Question: What is the address or location of the property listed in the document?
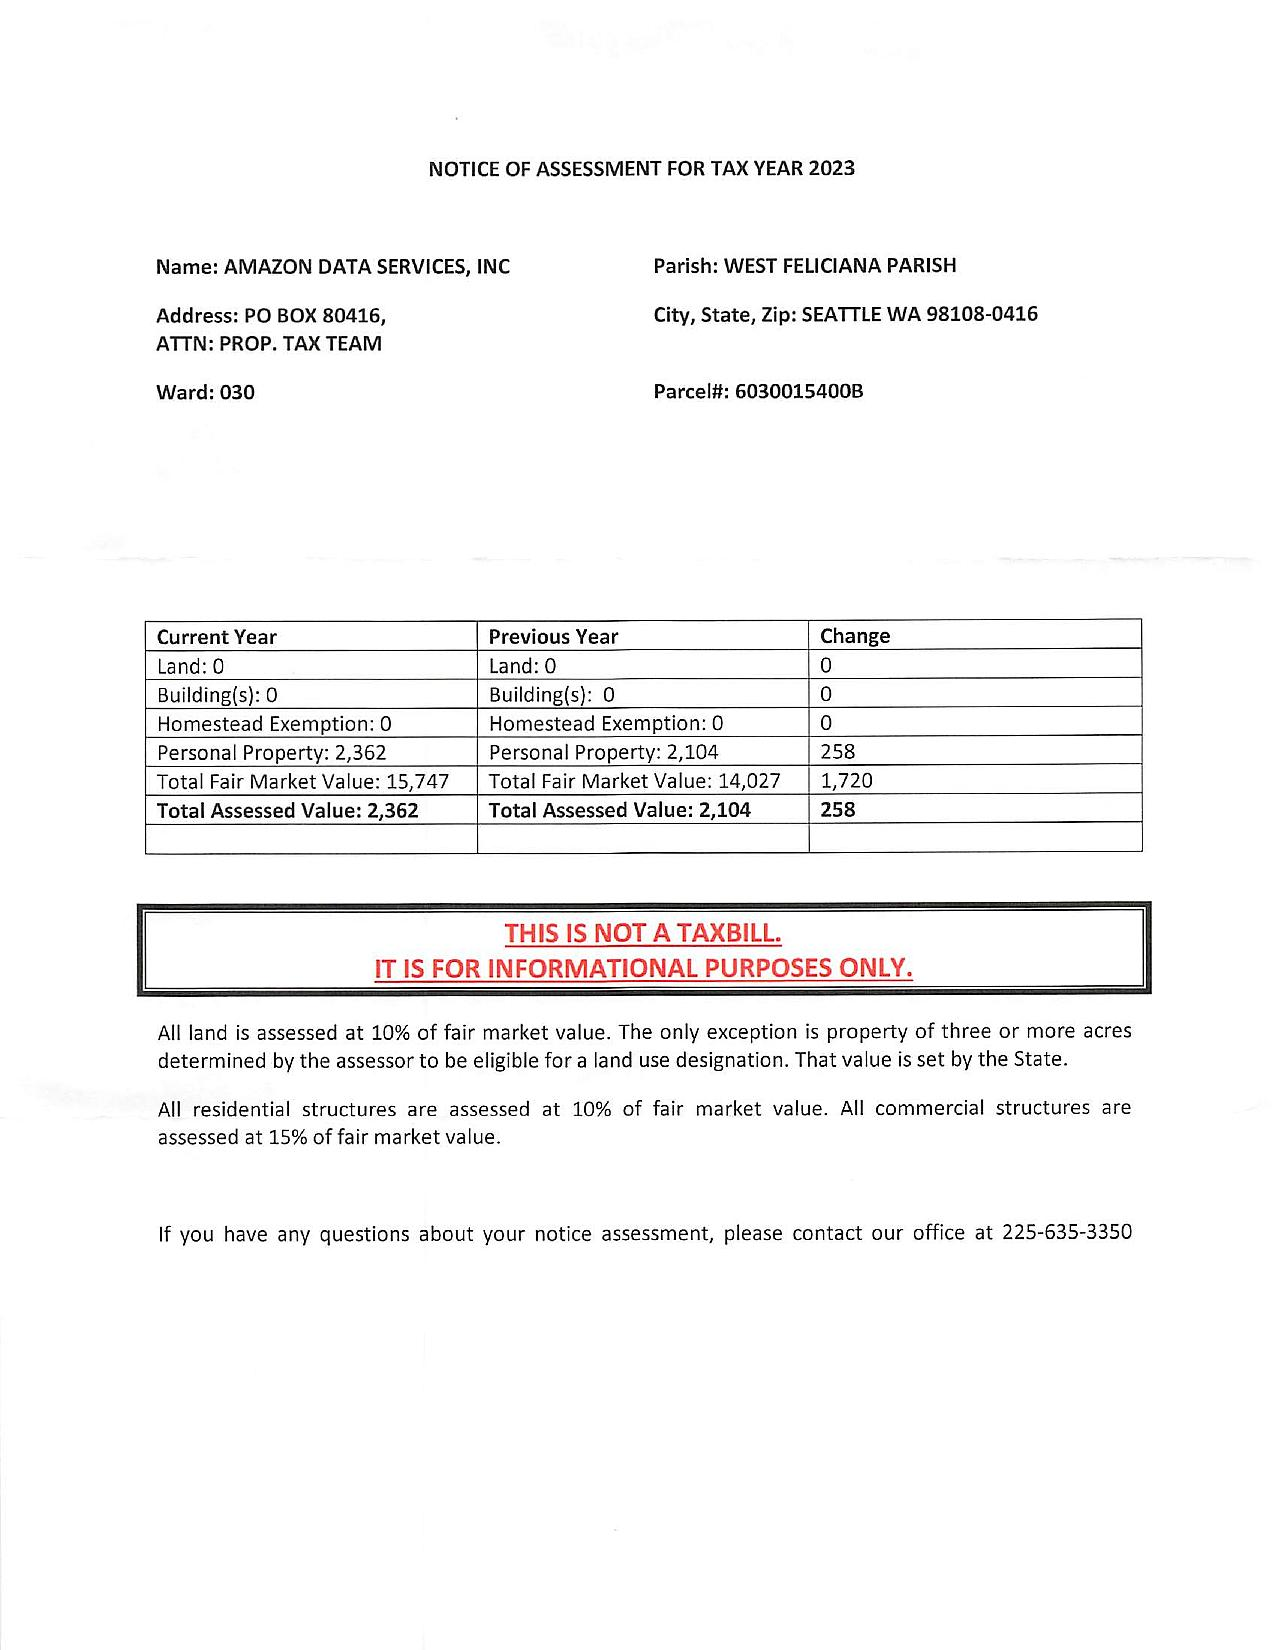
Answer: "PO BOX 80416,"